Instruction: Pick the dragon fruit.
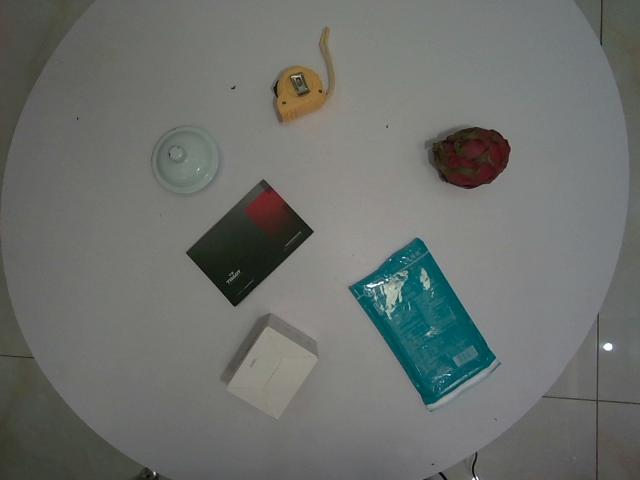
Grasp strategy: vertical